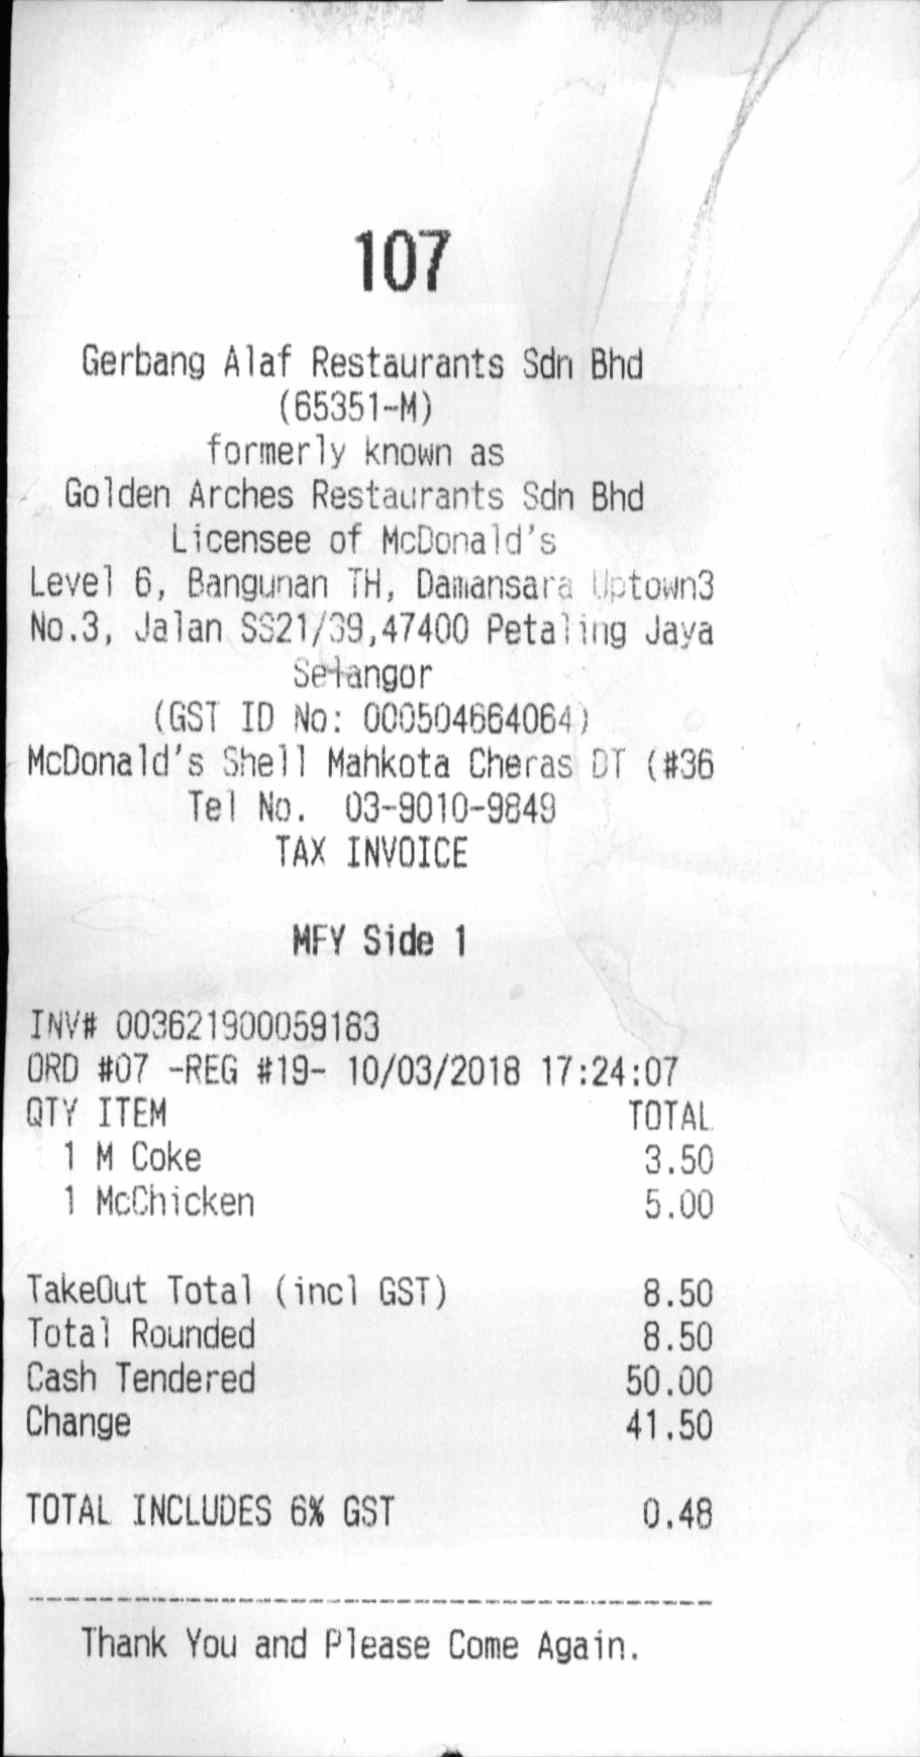
107
GERBANG ALAF RESTAURANTS SDN BHD
(65351-M)
FORMERLY KNOWN AS
GOLDEN ARCHES RESTAURANTS SDN BHD
LICENSEE OF MCDONALD'S
LEVEL 6, BANGUNAN TH, DAMANSARA UPTOWN3
NO.3, JALAN SS21/39, 47400 PETALING JAYA
SETANGOR
(GST ID NO: 000504664064)
MCDONALD'S SHELL MAHKOTA CHERAS DT (#36
TEL NO. 03-9010-9849
TAX INVOICE
MFY SIDE 1
INV# 003621900059183
ORD #07 -REG #19- 10/03/2018
17:24:07
QTY ITEM
TOTAL
1 M COKE
3.50
1 MCCHICKEN
5.00
TAKEOUT TOTAL (INCL GST)
8.50
TOTAL ROUNDED
8.50
CASH TENDERED
50.00
CHANGE
41.50
TOTAL INCLUDES 6% GST
0.48
THANK YOU AND PLEASE COME AGAIN.